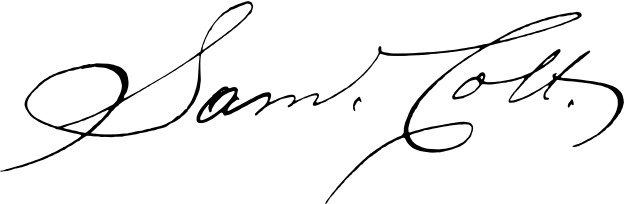
Signature of: samuel colt